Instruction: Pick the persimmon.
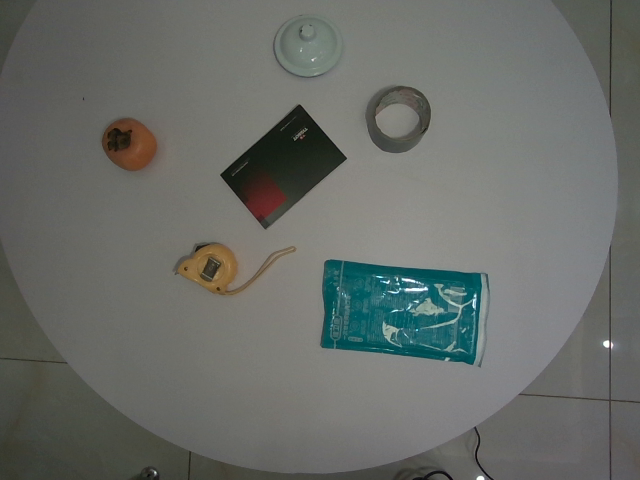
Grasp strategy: vertical